Question: Describe the condition in detail:
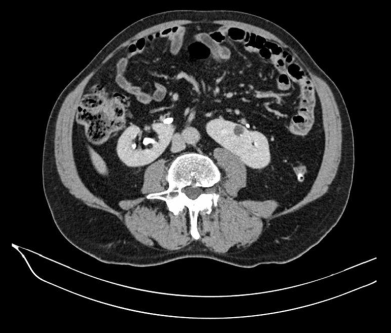
Answer: The disease is discussed as: Horseshoe kidney is in a group of congenital kidney anomalies called fusion anomalies.  The fusion occurs at the lower poles in 90% of the cases, while 10% are fused at the upper pole.  This anomaly is found in approximately 1/500-100 people.  It is thought that the abnormal fusion likely occurs when the kidneys are still in the pelvis and the renal capsule is not fully developed.  During the kidneys ascent these fused kidneys are trapped by the inferior mesenteric artery as the isthmus is unable to pass.  The kidneys ascend to their normal positions between the fourth and ninth weeks of gestation.  Complications include: ureteropelvic junction obstruction, recurrent UTI (urine stasis and vesicoureteric reflux), recurrent stone formation, and increased risk of trauma (due to kidney positioning). Horseshoe kidney may occur as an isolated anomaly or associated with other anomalies.  Associated anomalies may include: ureteral duplication, hypospadias, undescended testis, ectopic ureter, anorectal malformations, GI malrotation, Meckel’s diverticulum, neural tube defects, clubfoot, congenital hip dislocation, and ventricular septal defect.  Chromosomal abnormalities have also been associated with horseshoe kidney.  Horseshoe kidney is often evaluated with intravenous urography, CT, and/or ultrasound. MRI and scintigraphy may also be useful.